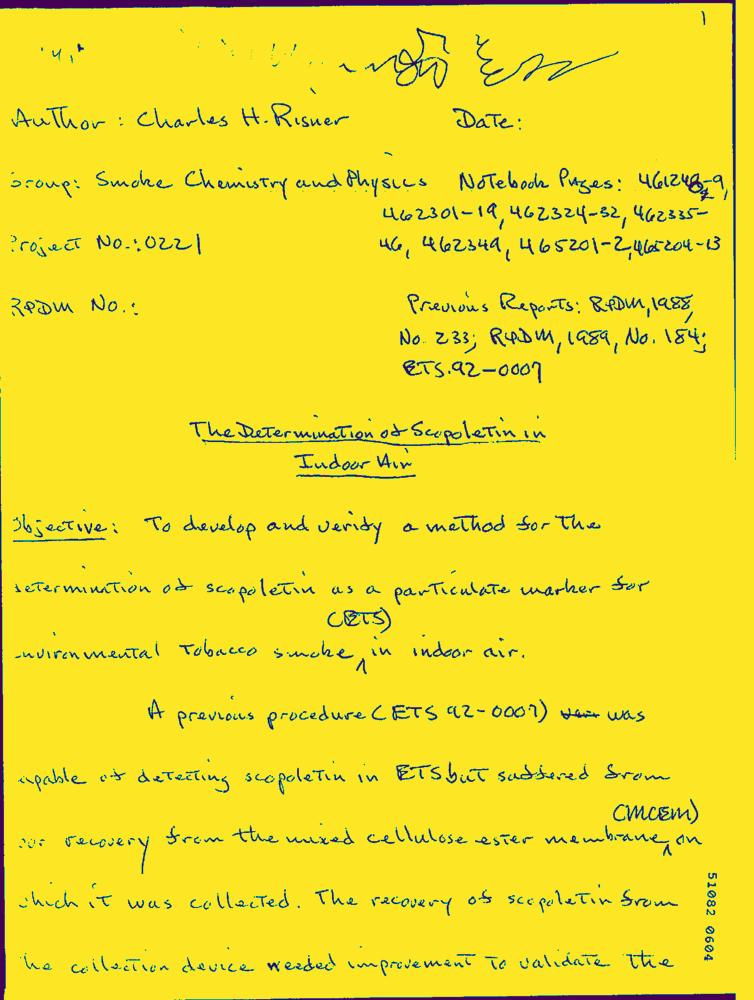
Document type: Hand-Written